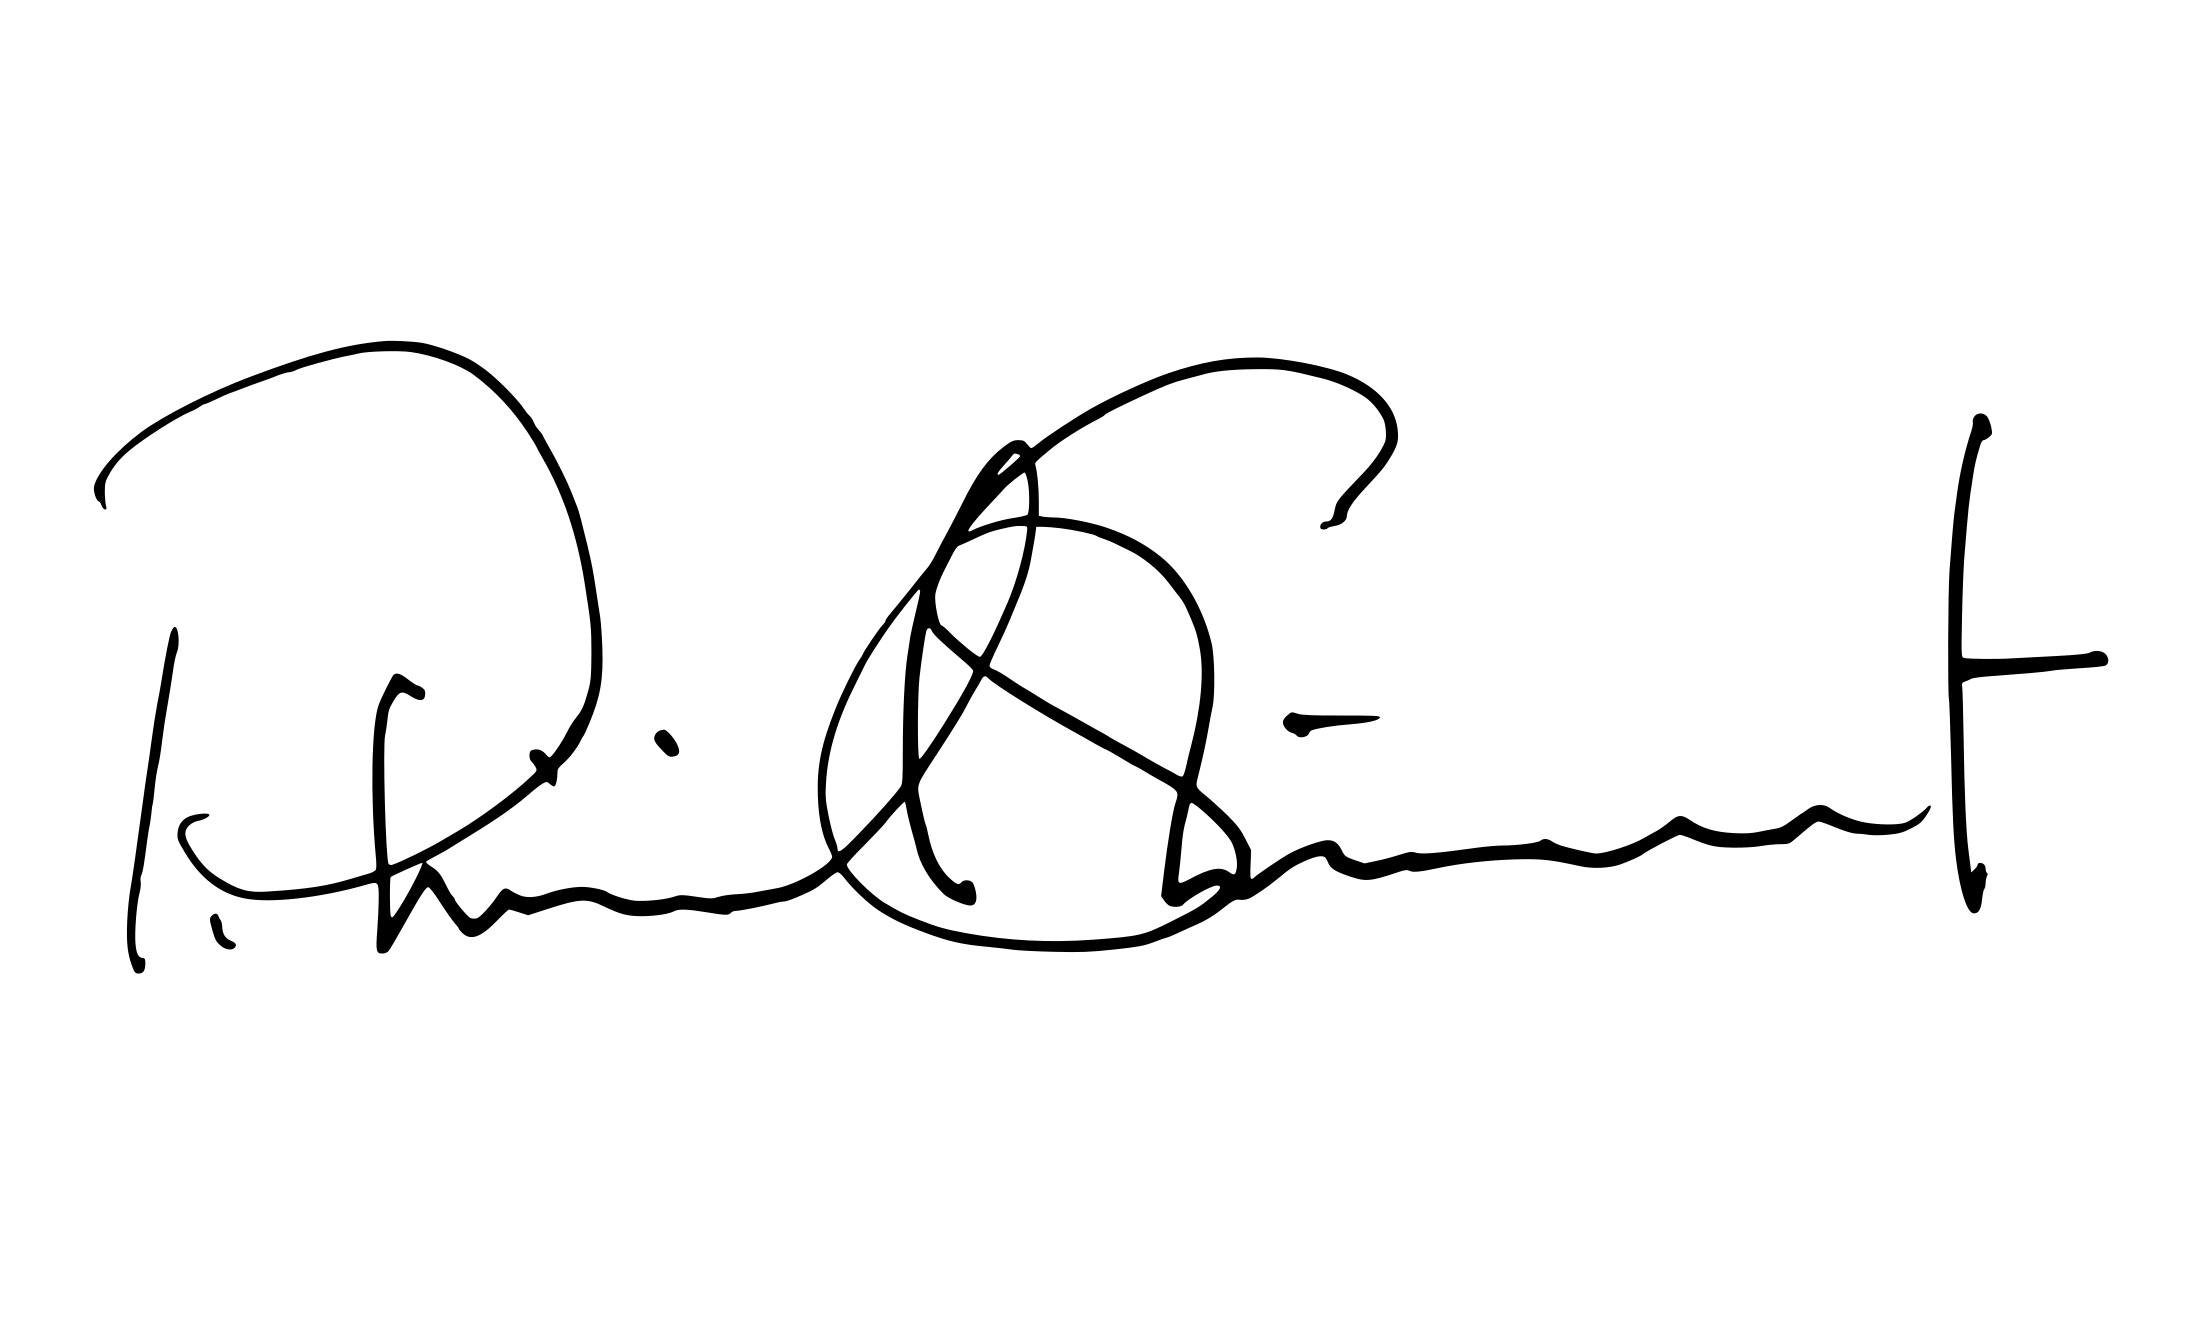
Signature of: patrick stewart